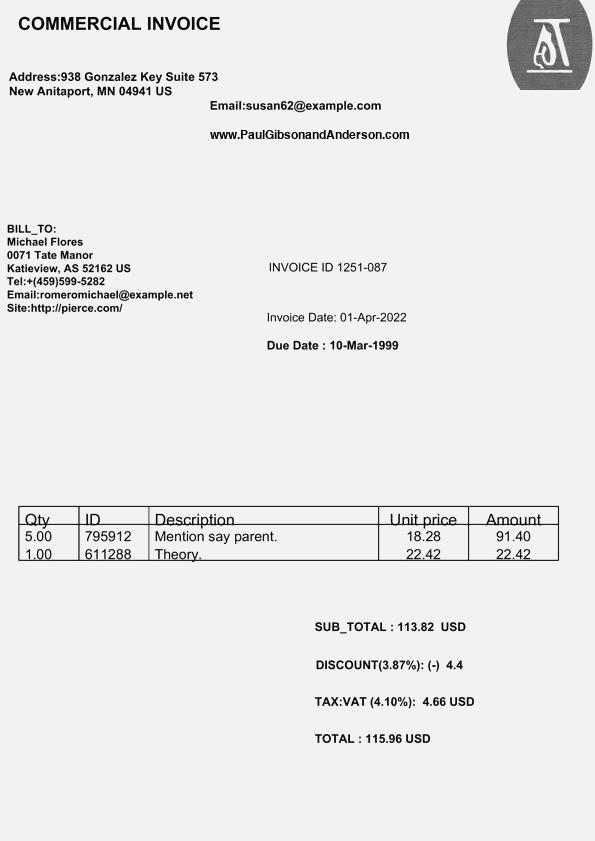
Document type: Invoice